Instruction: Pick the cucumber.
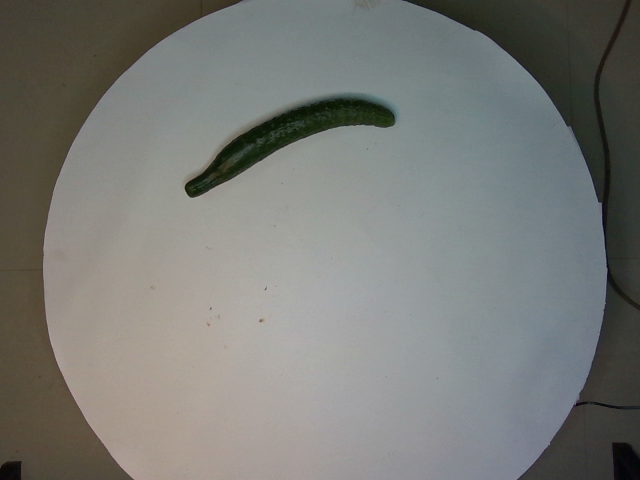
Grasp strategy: vertical